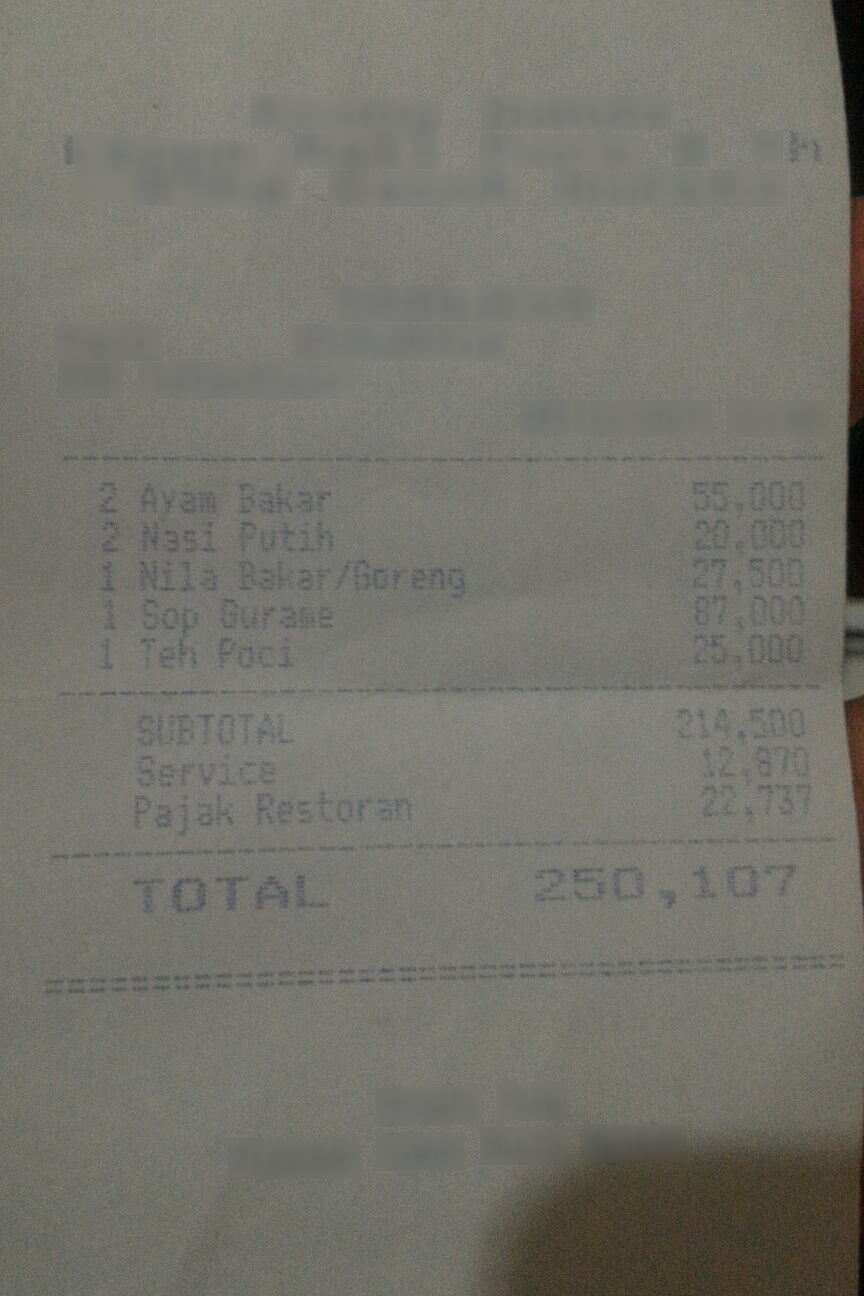
Extraction:
receipt: line_items: name: Ayam Bakar
price: 55.000
qty: 2
name: Nasi Putih
price: 20.000
qty: 2
name: Nila Bakar/Goreng
price: 27,500
qty: 1
name: Sop Gurame
price: 87.000
qty: 1
name: Teh Poci
price: 25.000
qty: 1
subtotal: 214.500
tax: 22.737
service: 12.870
total: 250,107